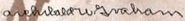
Signature of: moonlight graham